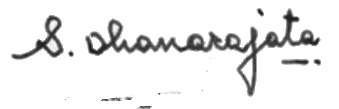
Signature of: sarit thanarat